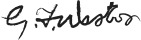
Signature of: george weston